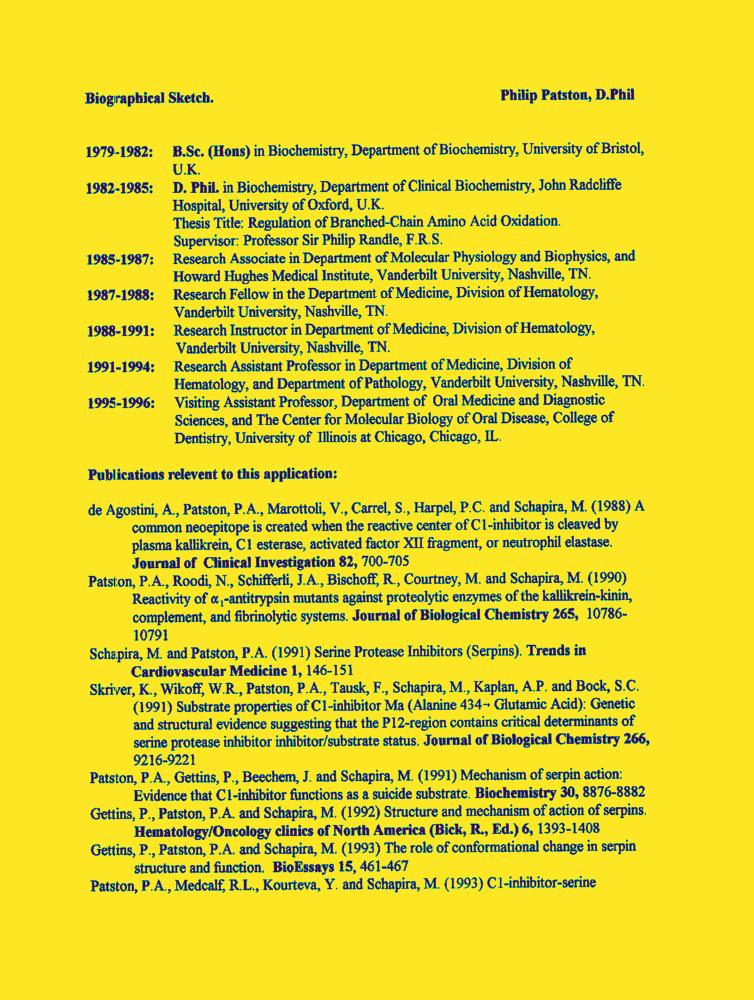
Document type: Resume-Doc